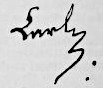
Signature of: karl theodor von dalberg